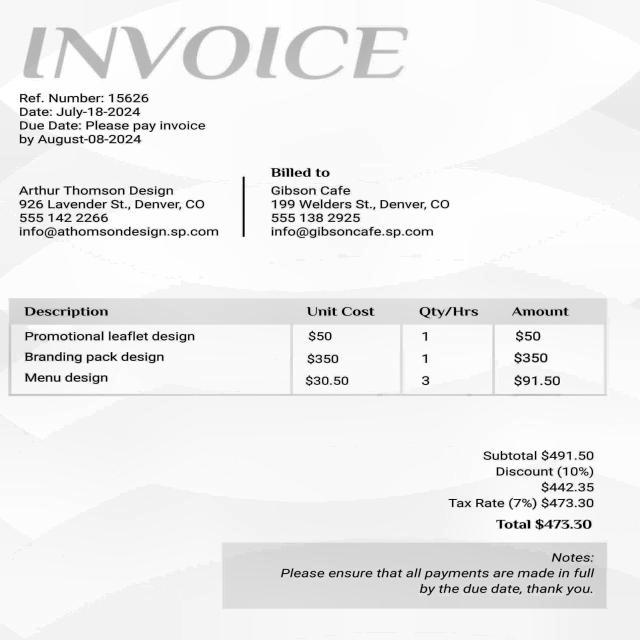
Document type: Invoice